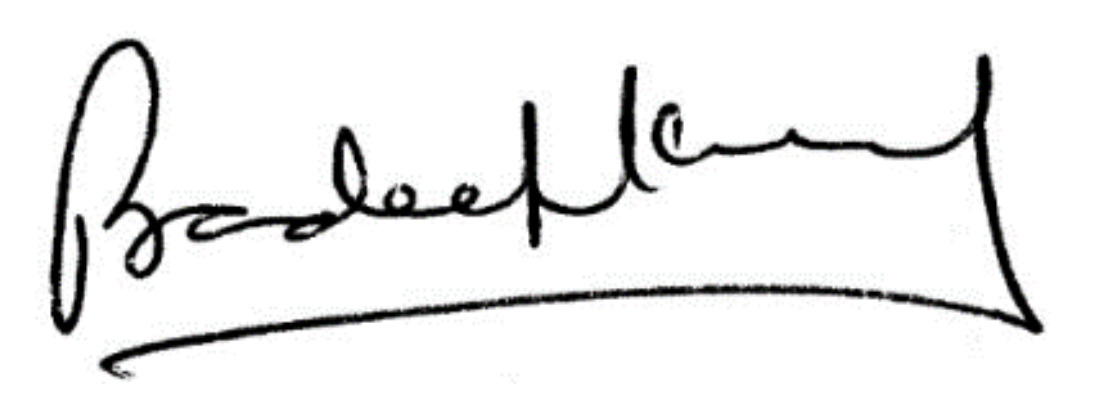
Signature of: pradeep khosla